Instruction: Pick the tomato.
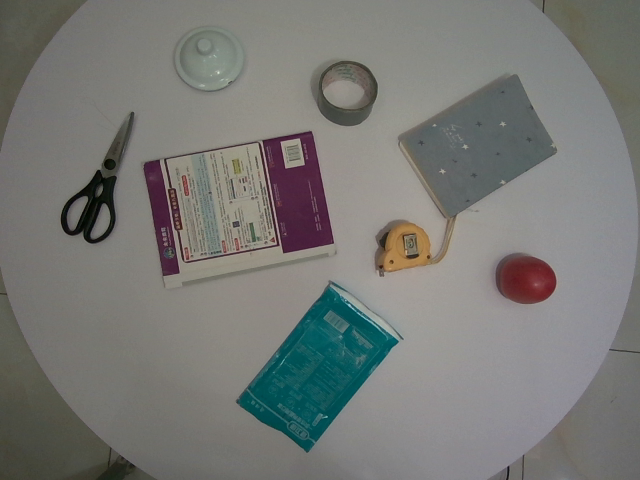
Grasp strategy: vertical